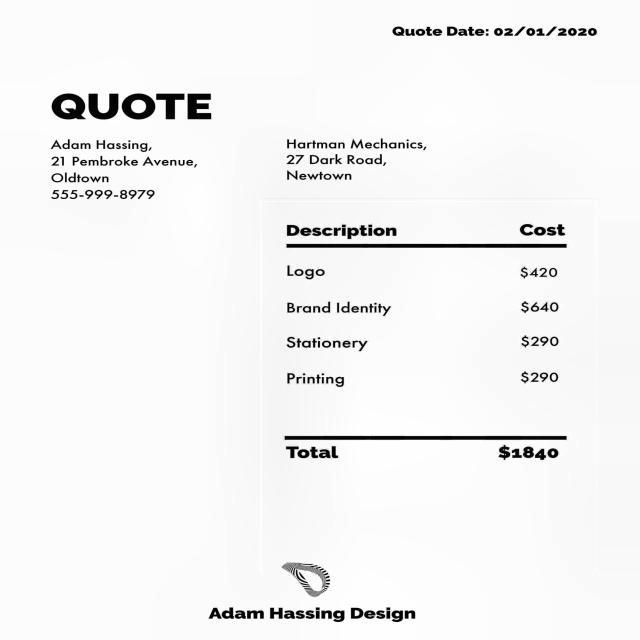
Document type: Invoice